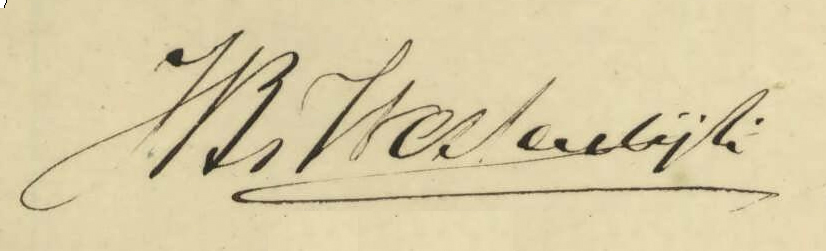
Signature of: jan westerdijk